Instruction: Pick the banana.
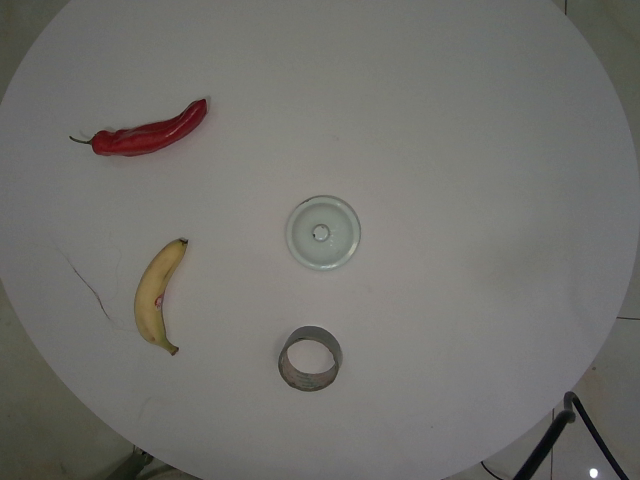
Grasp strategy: vertical